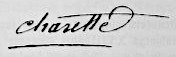
Signature of: françois de charette